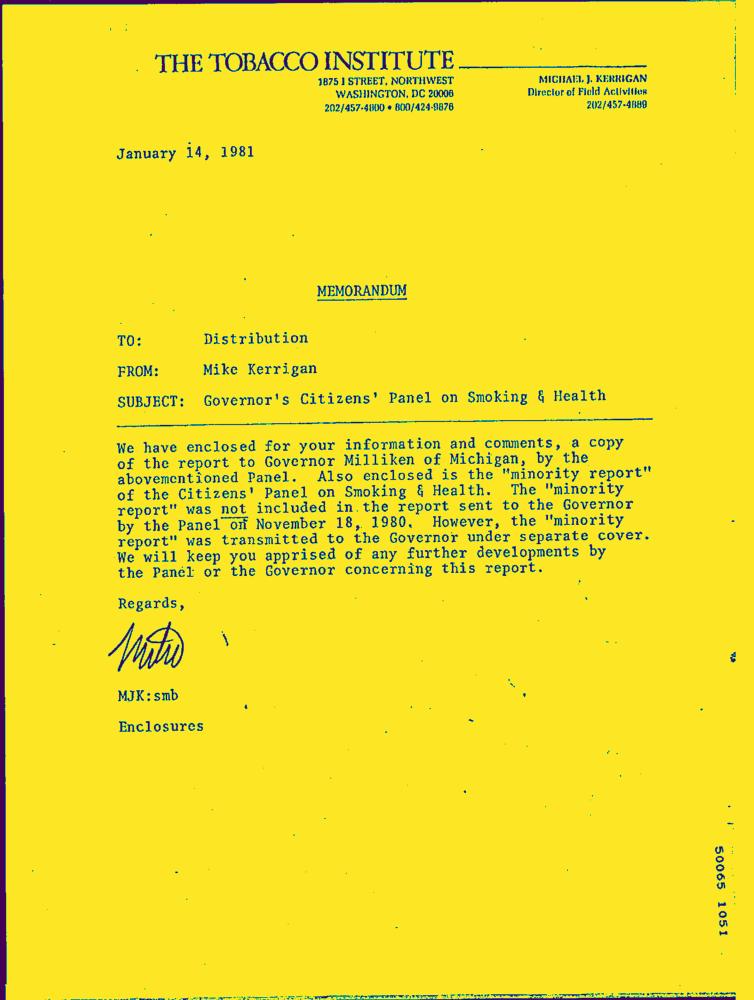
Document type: Letter-Doc